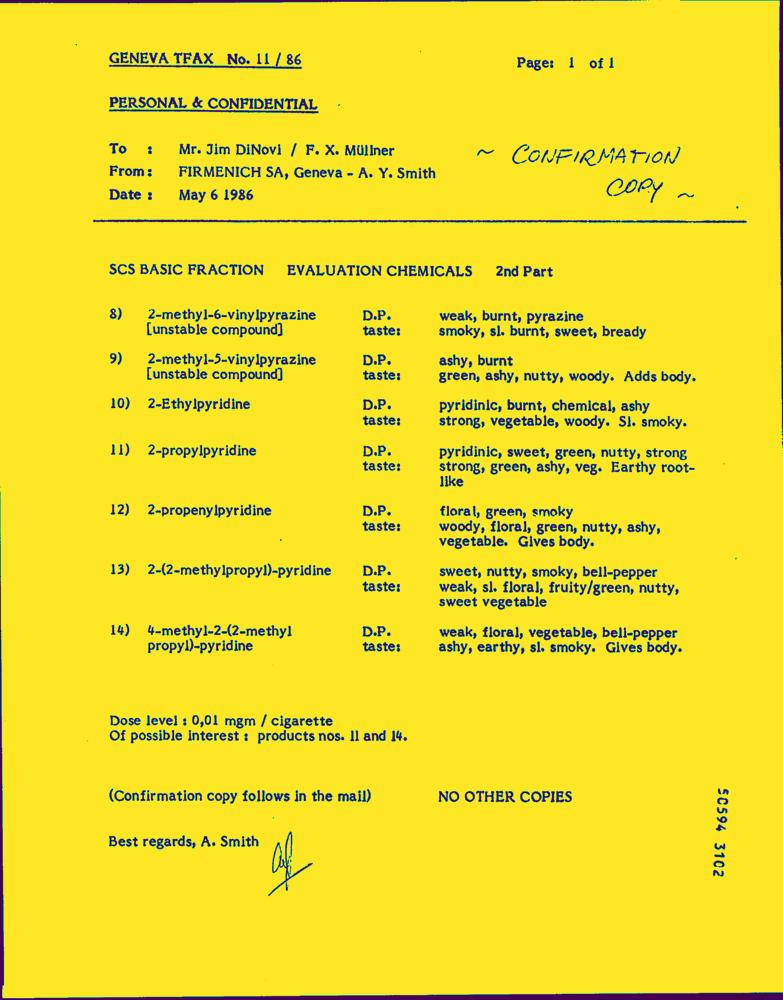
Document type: Letter-Doc